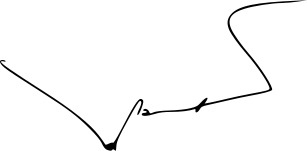
Signature of: fernando campero